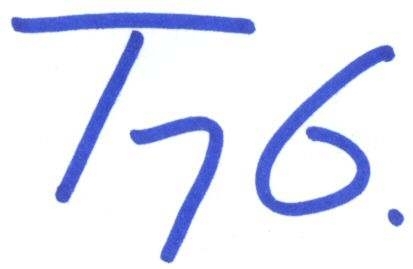
Signature of: trey grayson